Question: How is the history relevant to the case?
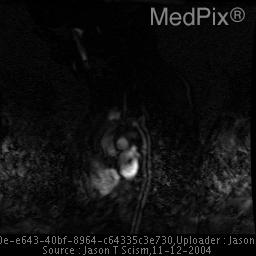
Answer: The patient's history of This case is based on a 3 year old female who at the age of 18 months underwent surgical resection with end-to-end repair of a mild preductal coarctation of the aorta just proximal to the left subclavian artery take-off. is key in understanding the case.